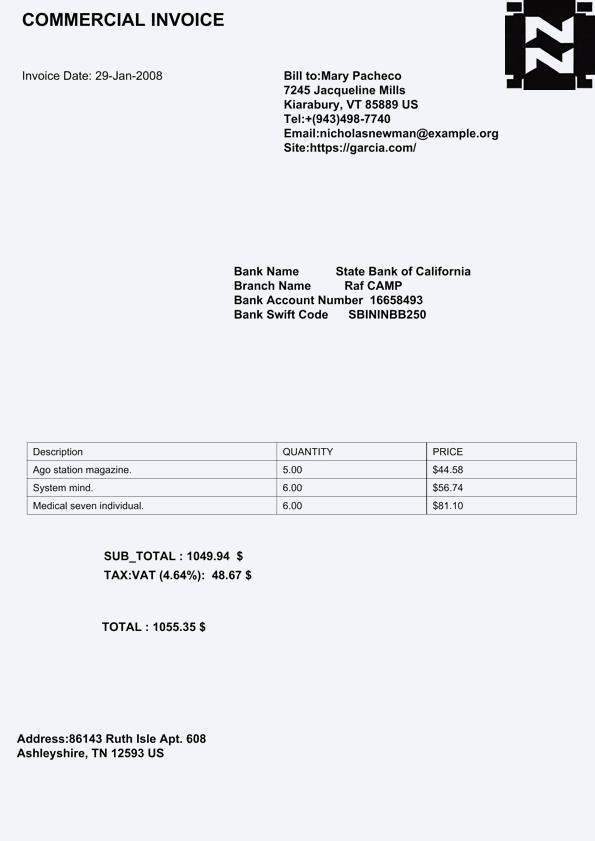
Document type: Invoice